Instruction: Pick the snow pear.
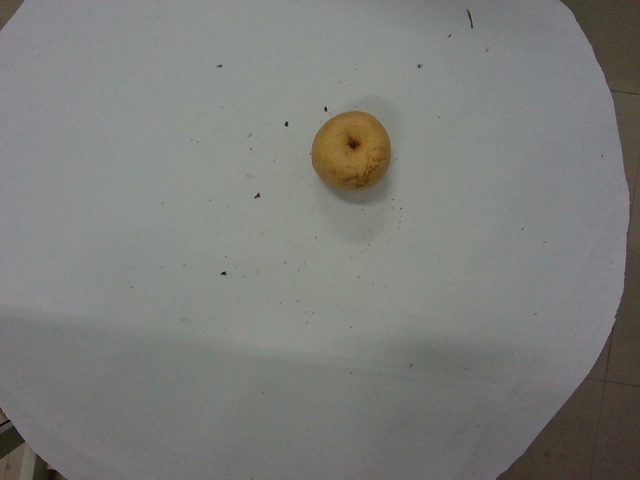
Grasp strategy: vertical